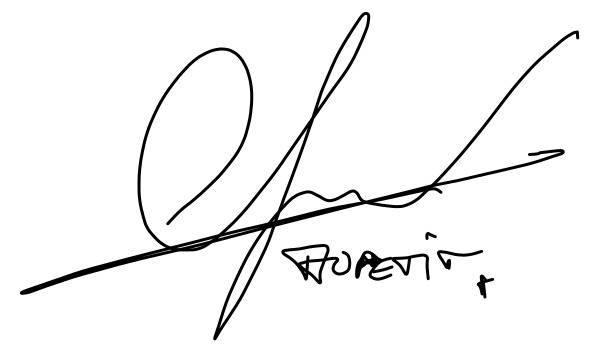
Signature of: michel aupetit